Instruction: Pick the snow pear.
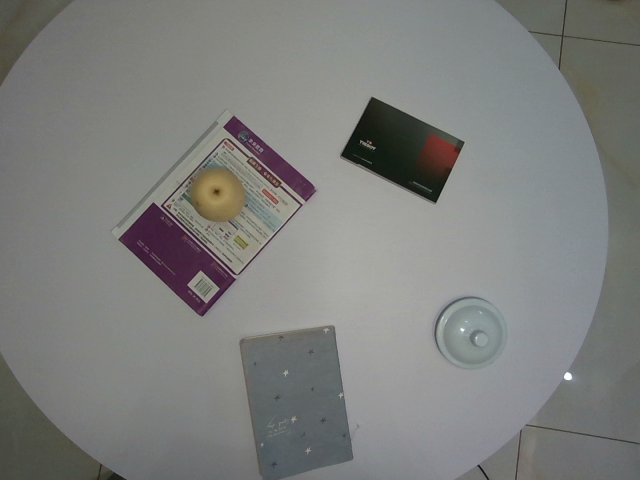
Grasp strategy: vertical